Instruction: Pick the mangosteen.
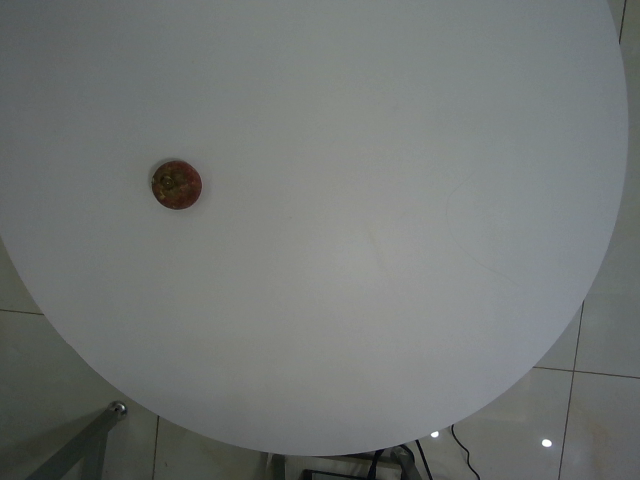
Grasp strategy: vertical